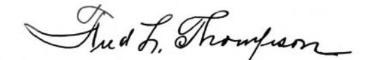
Signature of: frederick l thompson